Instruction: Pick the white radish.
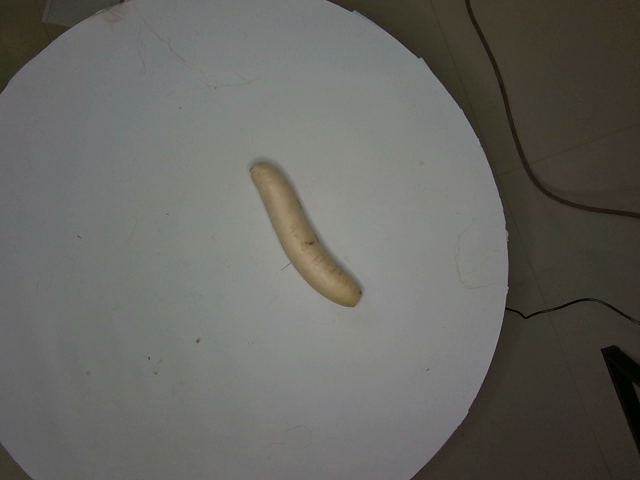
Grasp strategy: vertical